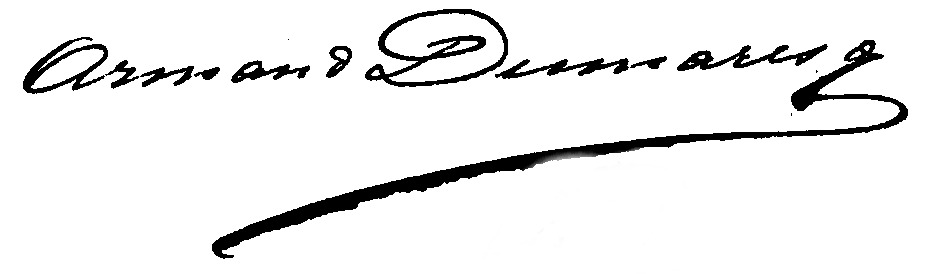
Signature of: charles édouard armand dumaresq